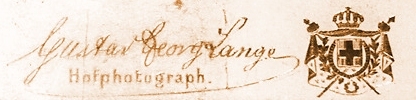
Signature of: gustav georg lange